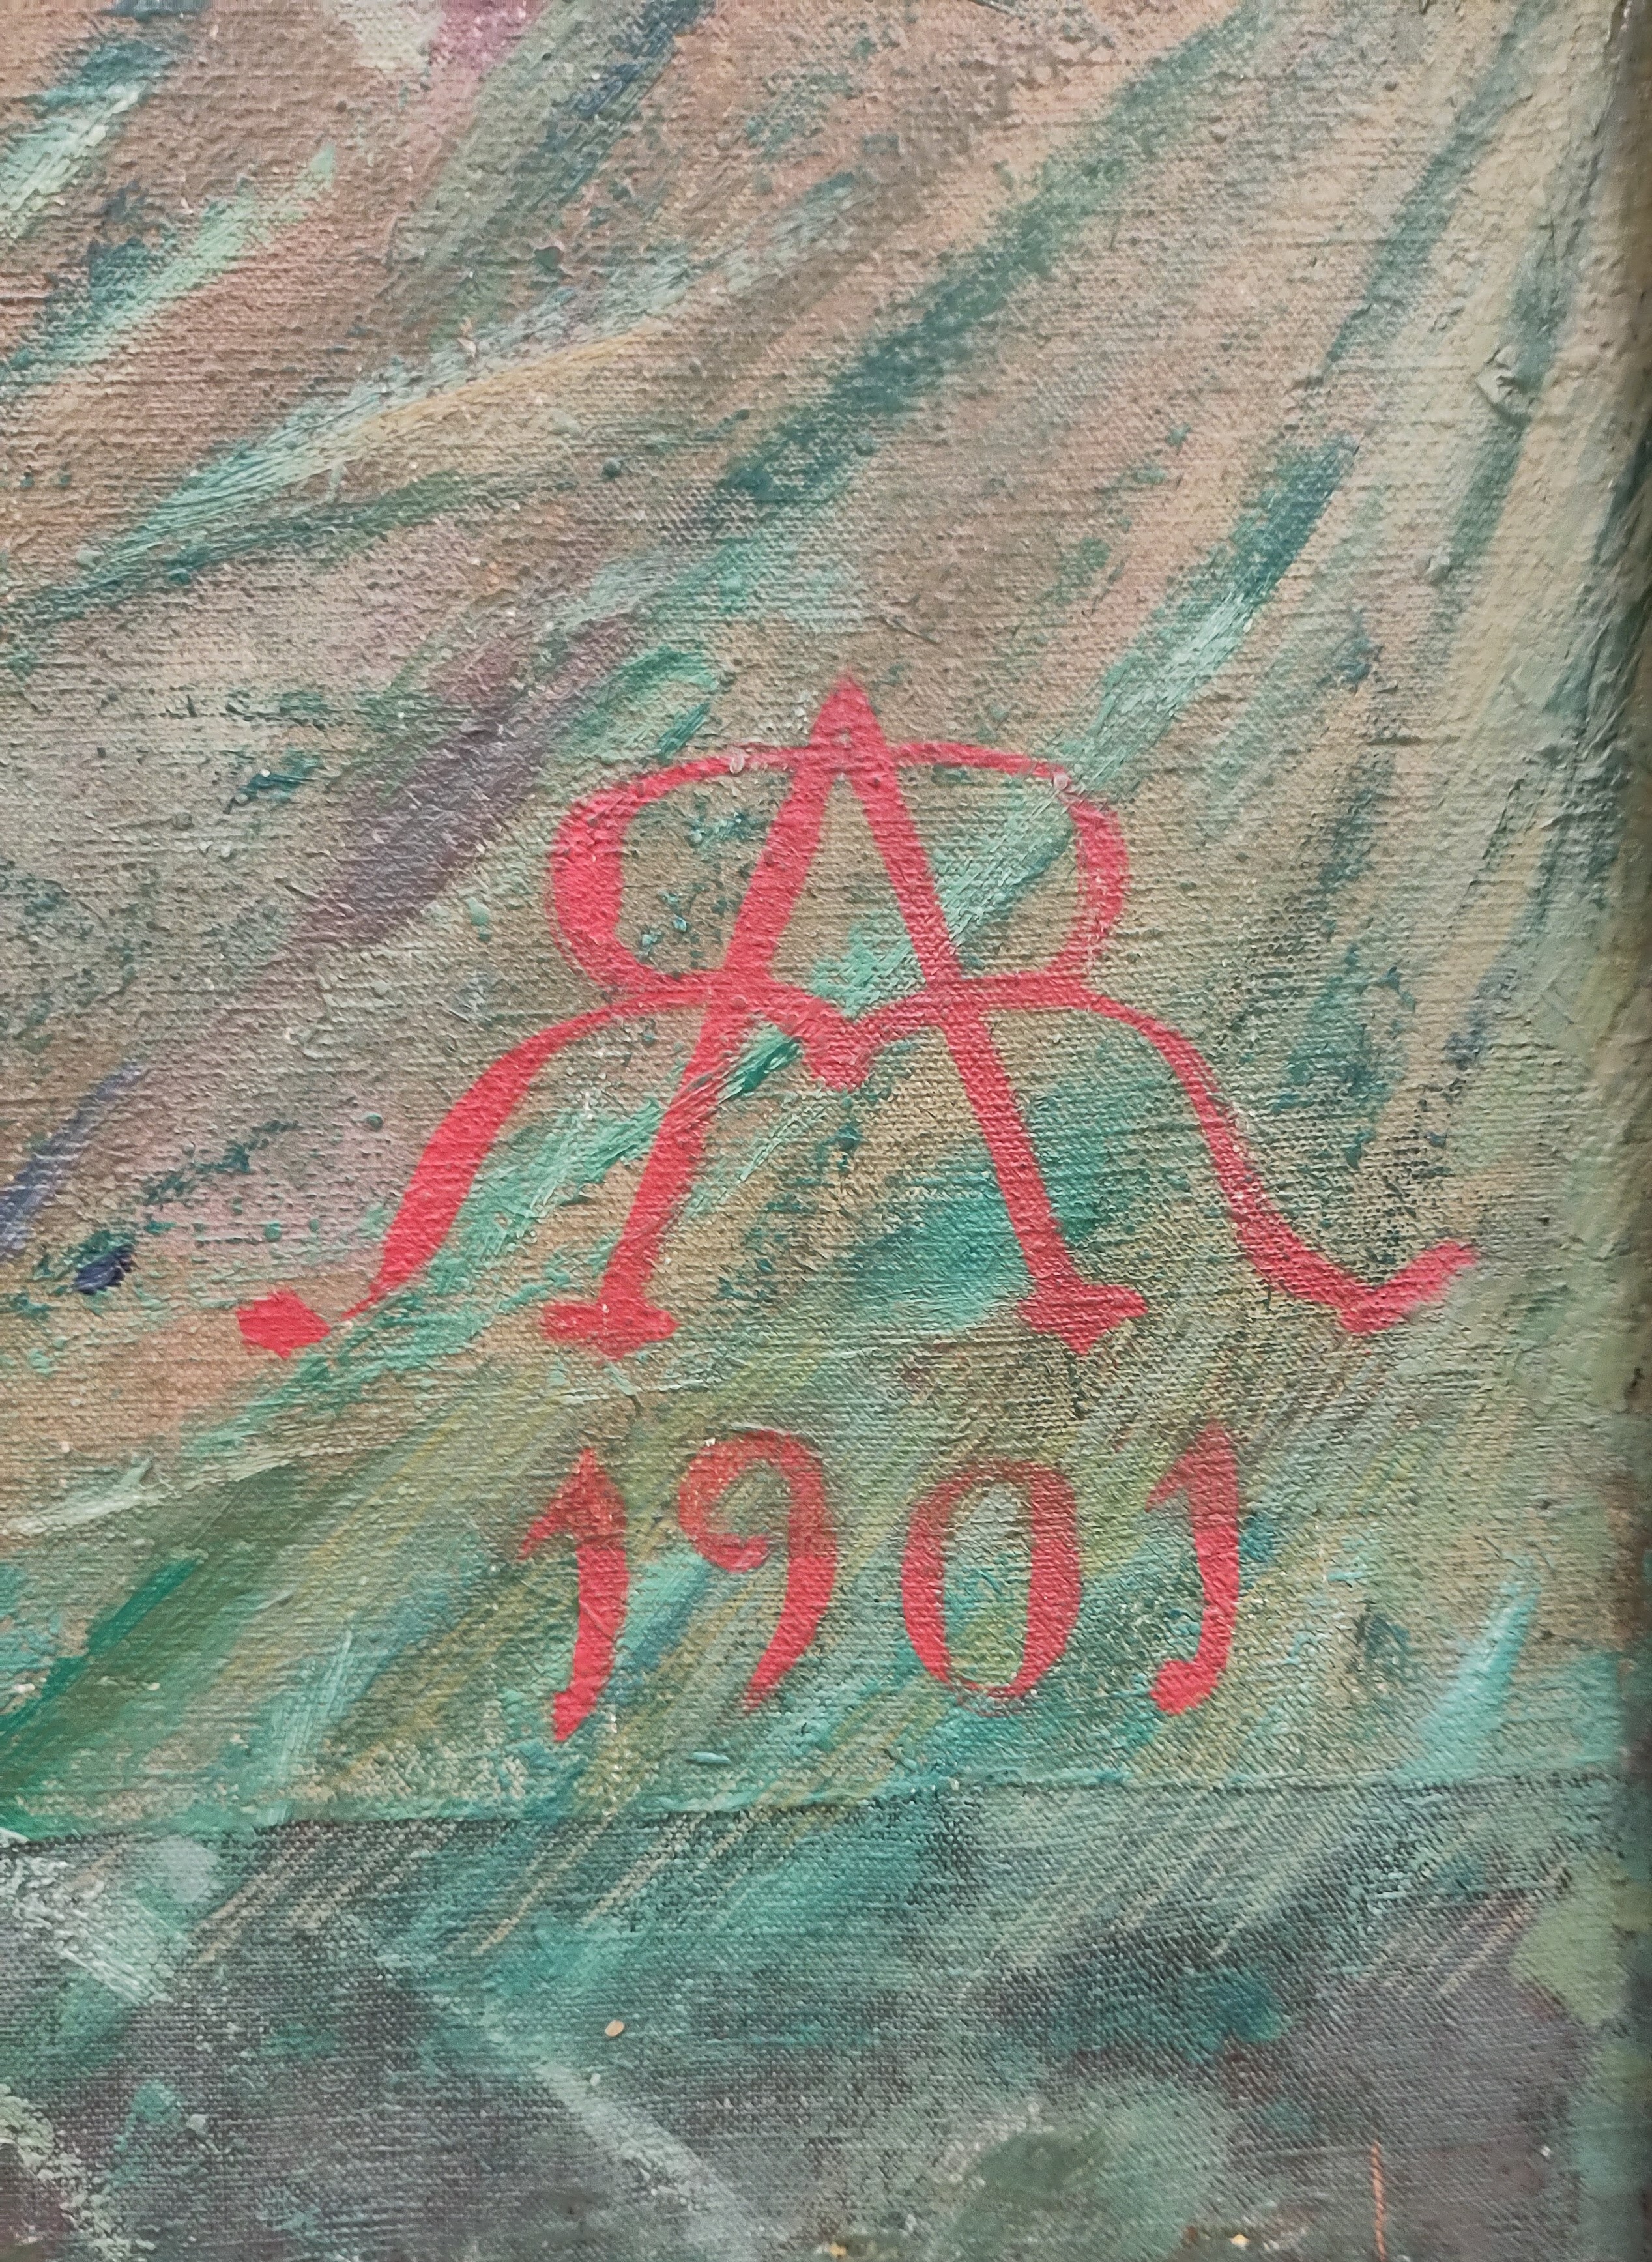
Signature of: ricardo anckermann